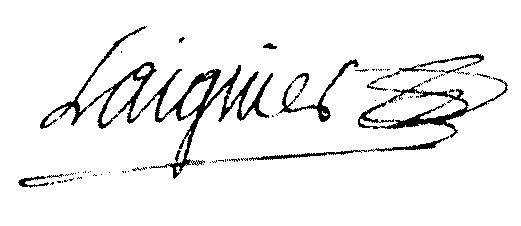
Signature of: nicolas jean baptiste laignier